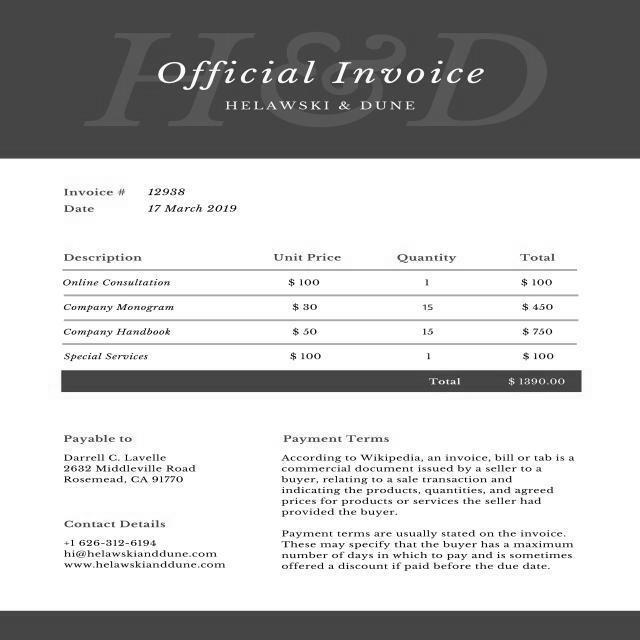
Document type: Invoice